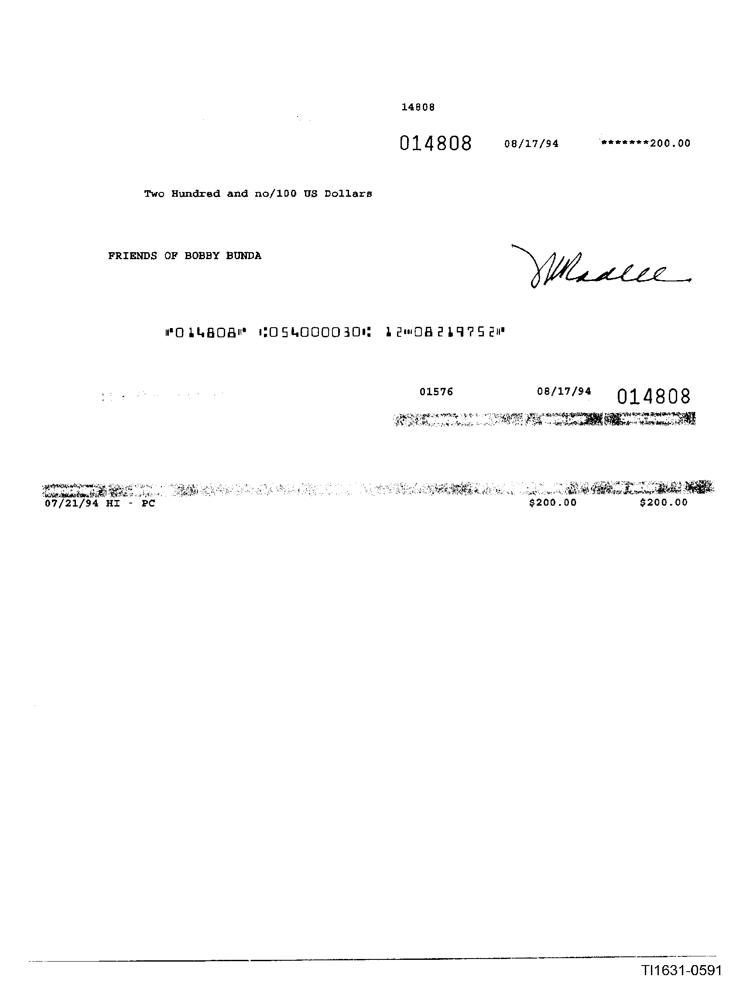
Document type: Invoice